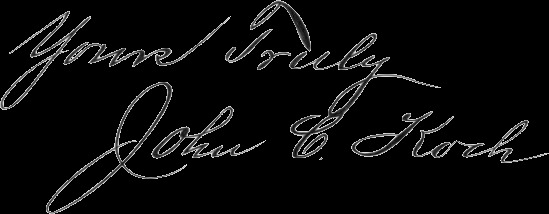
Signature of: john c koch